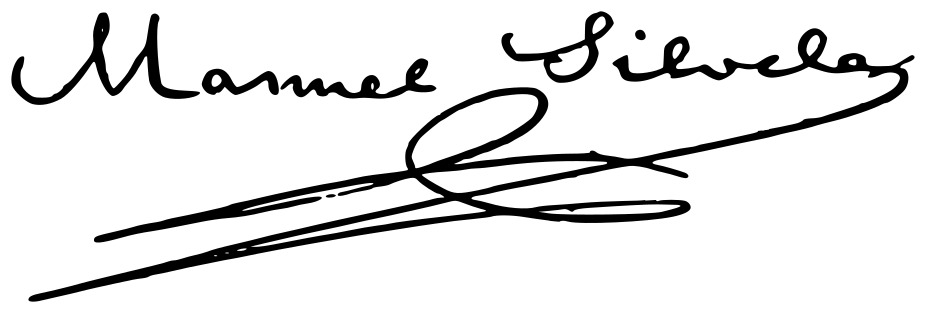
Signature of: manuel silvela y le vielleuze